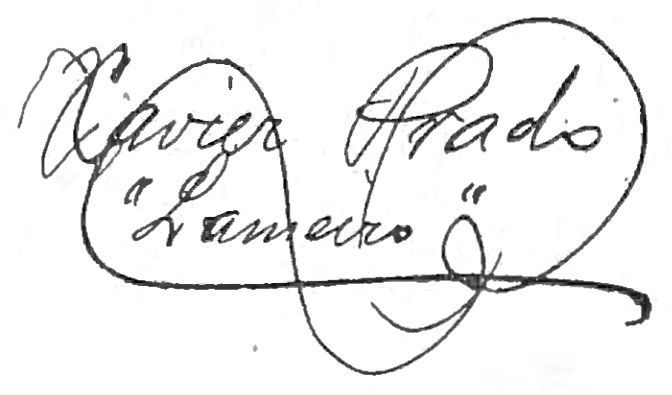
Signature of: xavier prado rodríguez